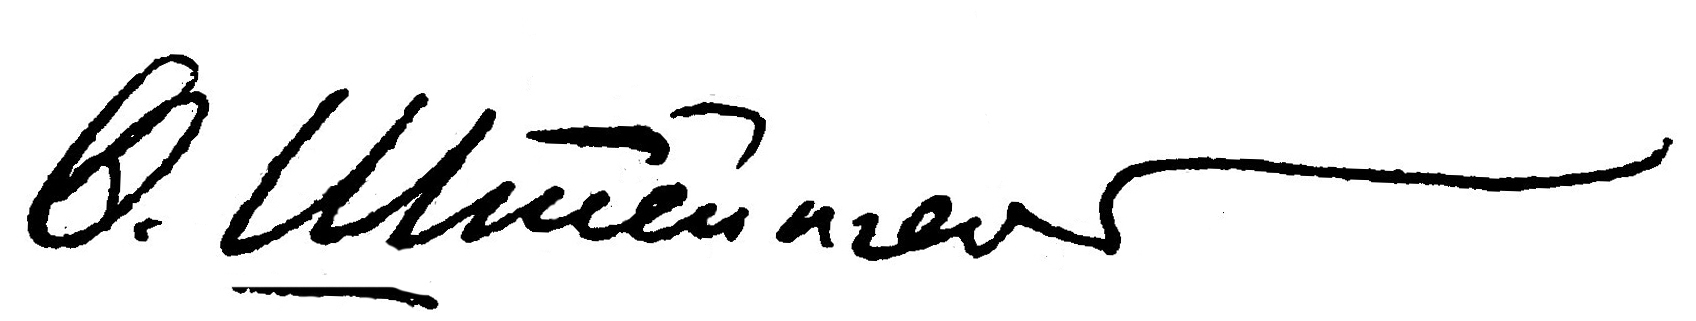
Signature of: teodor shteingel